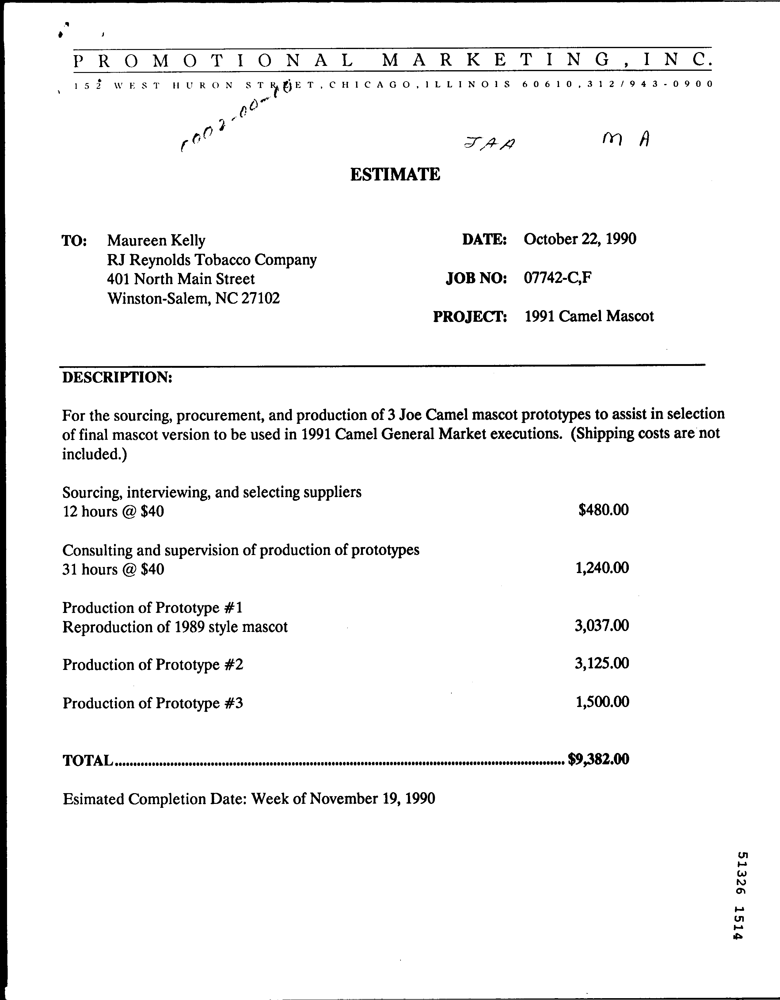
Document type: Invoice